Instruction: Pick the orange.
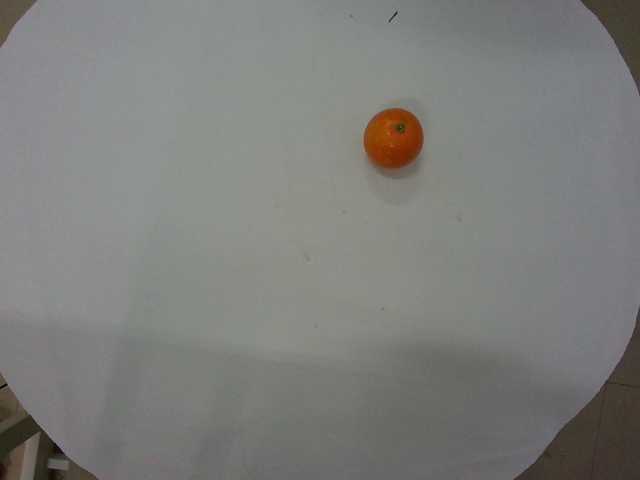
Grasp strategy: vertical